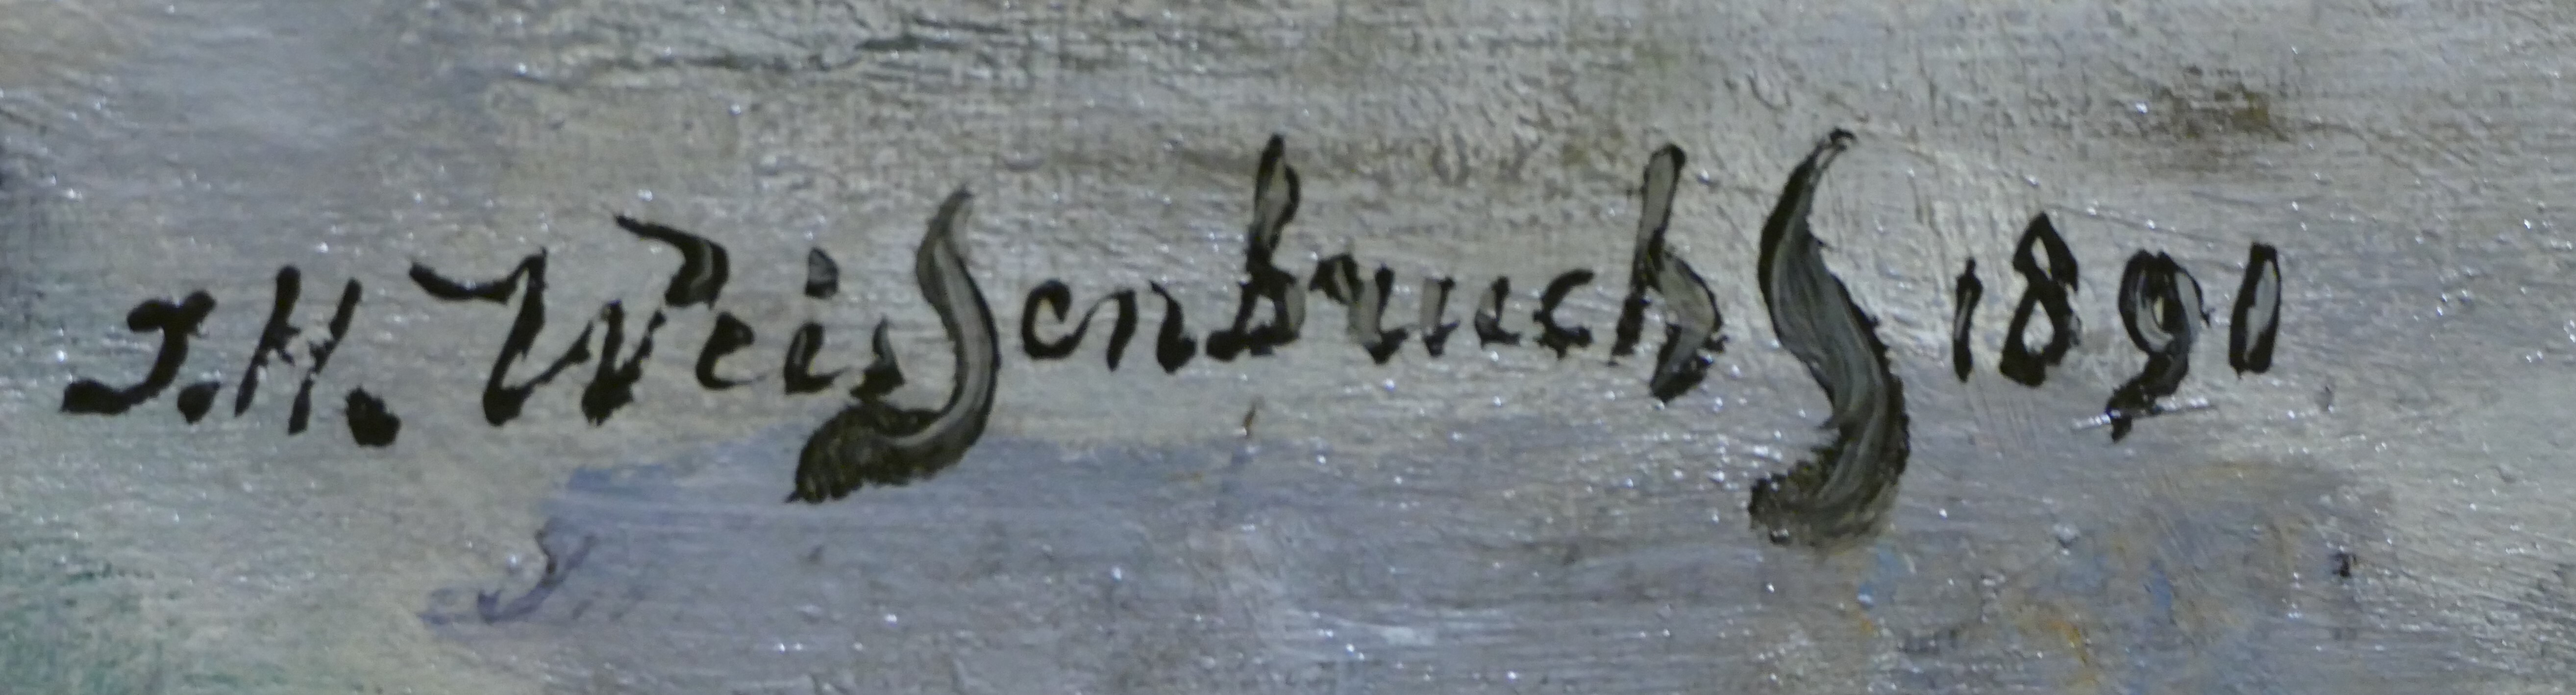
Signature of: johan hendrik weissenbruch